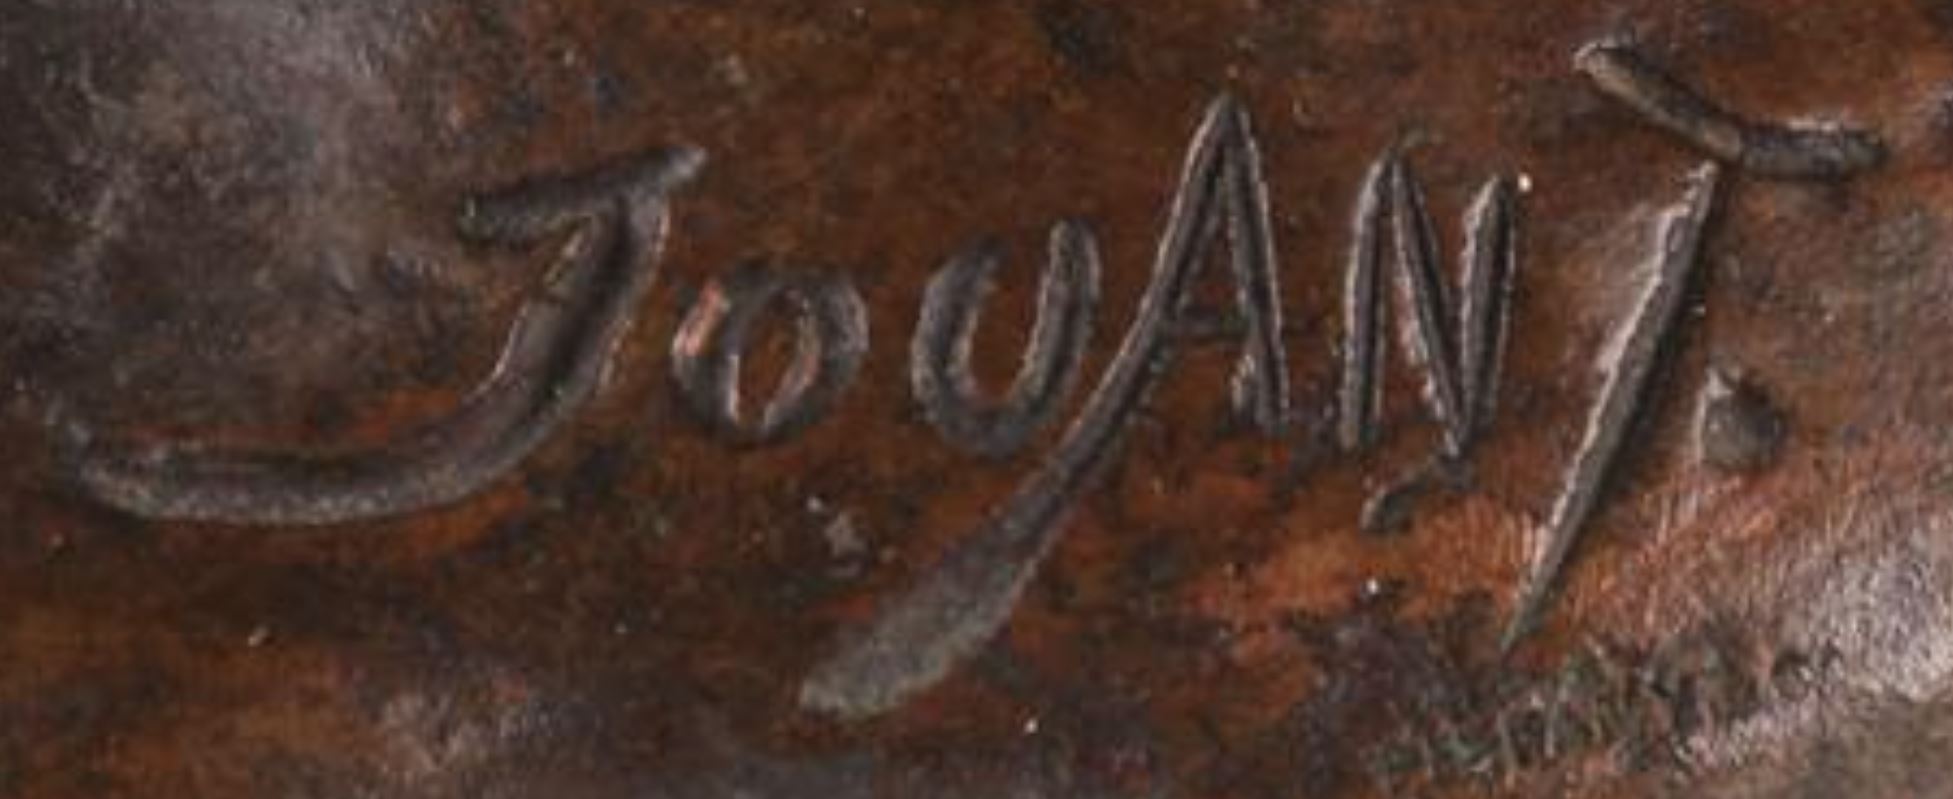
Signature of: jules jouant